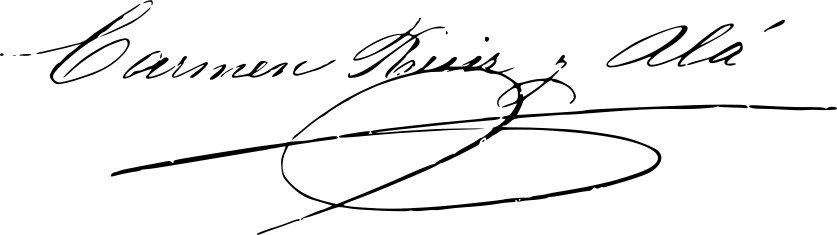
Signature of: carmen ruíz y alá